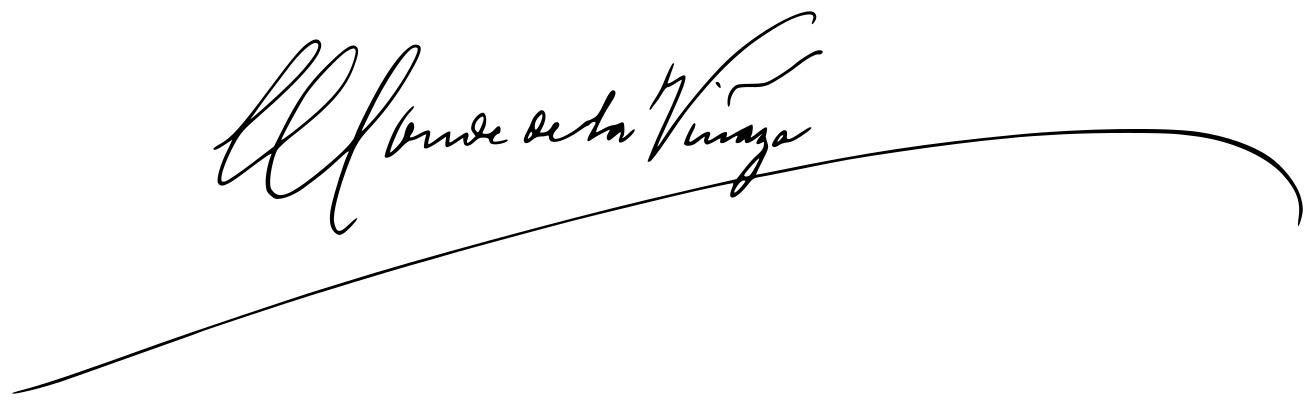
Signature of: cipriano muñoz 2nd count of la viñaza